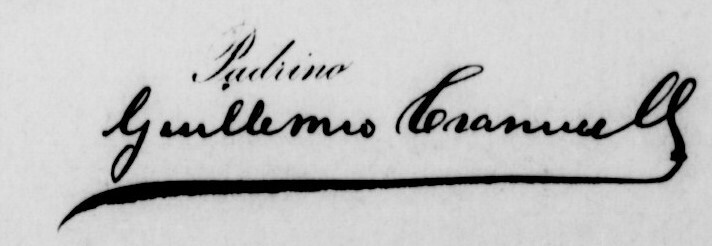
Signature of: guillermo cranwell